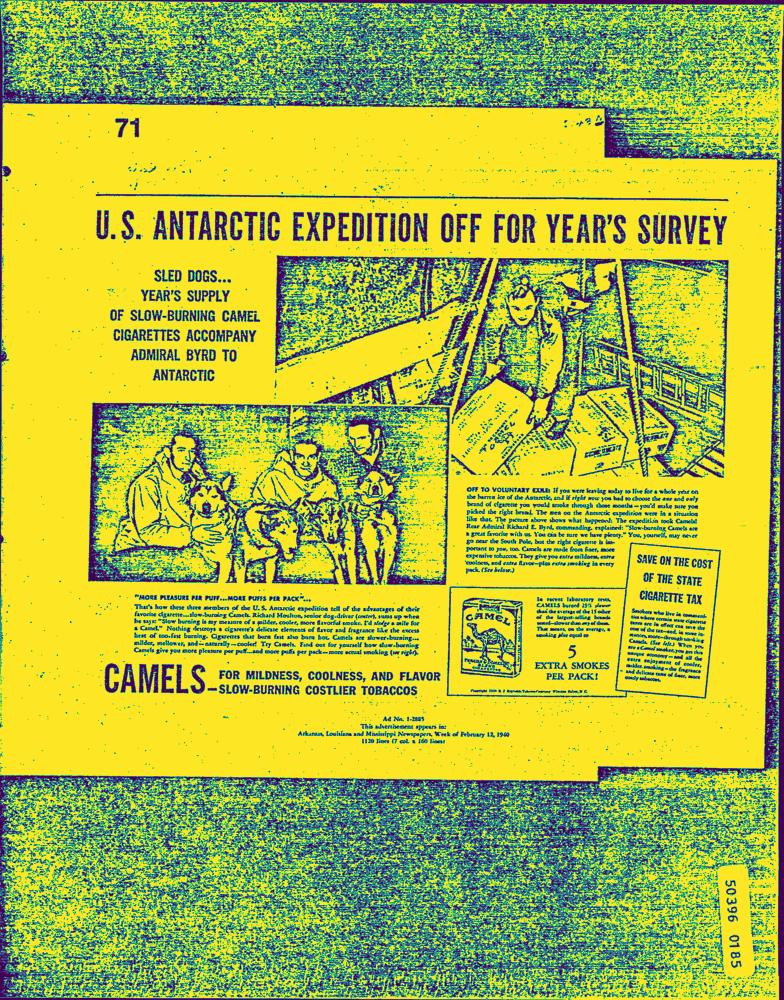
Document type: AD